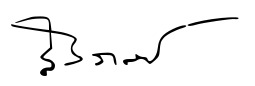
Signature of: srinagarindra princess mother